Question: What is the property identification or parcel number listed?
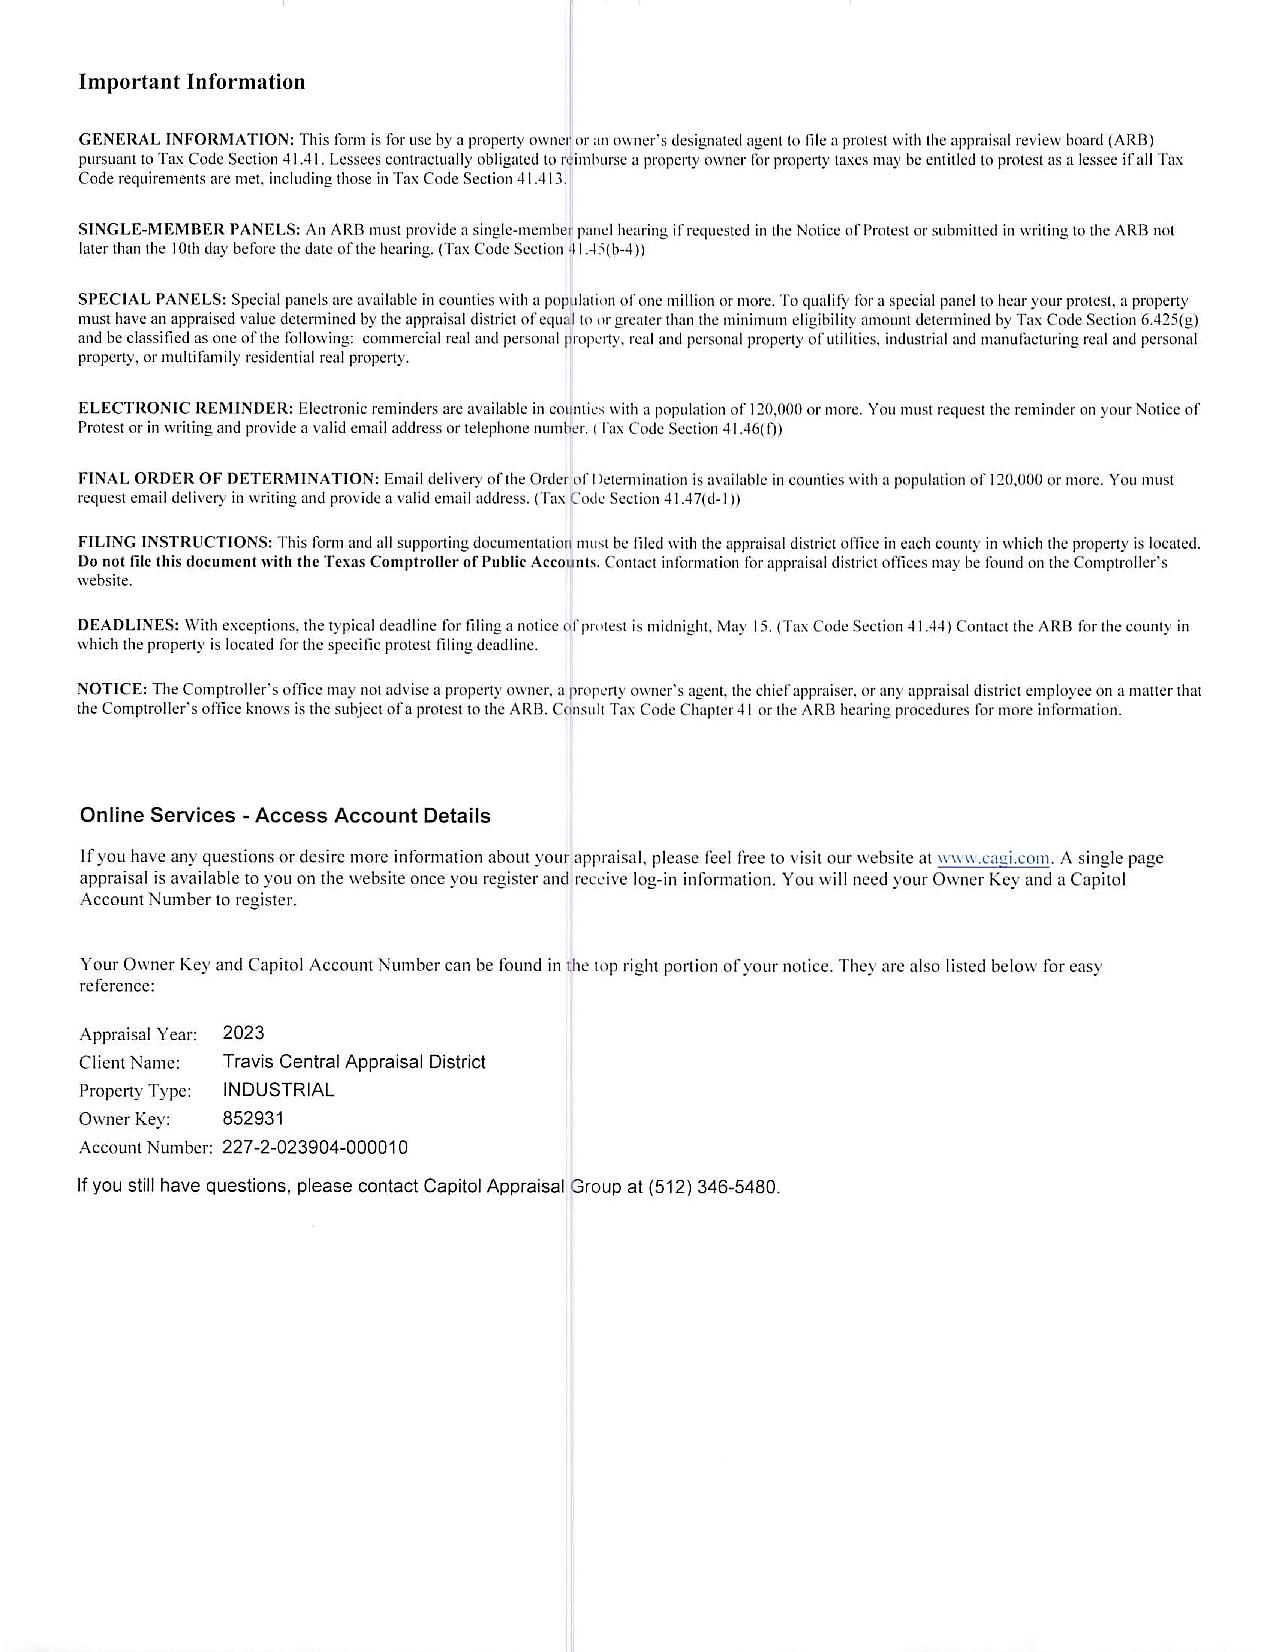
Answer: "852931"